Question: Talk about the condition:
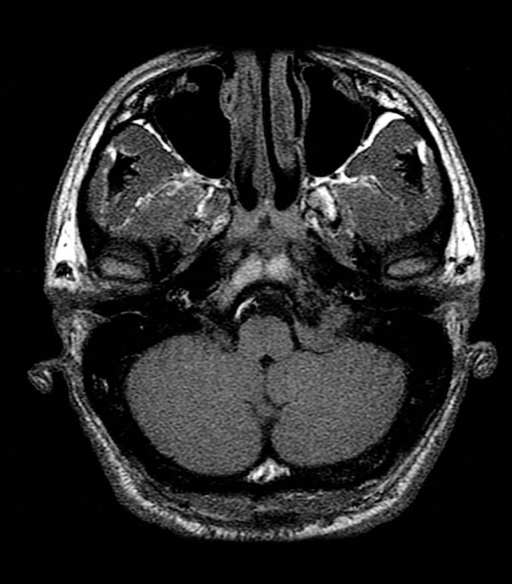
Answer: The disease is discussed as: Differential diagnosis of a mass at the level of the jugular foramen includes:
Non-neoplastic processes such as:
     Large jugular bulb, which is a normal variant
     Jugular vein thrombosis
     Osteomyelitis
     Malignant external otitis
Neoplasms such as:
     Paraganglioma
     Metastasis
     Lymphoma
     Meningioma
     Schwannoma
     Neurofibroma
     Epidermoid tumor
As one can see, there's some overlap with the tumor diagnosis with the standard differential diagnosis for cerebellopontine angle masses.  (1)

This case most likely represents a meningioma.  It has MR signal characteristics similar to that of brain parenchyma, enhances homogeneously (with a dural tail, which is non-specific but has been associated with meningiomas), and has evidence of calcifications on non-contrast CT. (3) It could also potentially be a schwannoma/nerve sheath tumor. (2)  It does not have the characteristic flow-related signal void of a paraganglioma, which tends to be very vascular.  This patient's young age, with no significant past medical history, makes metastatic disease and lymphoma very remote possibilities.